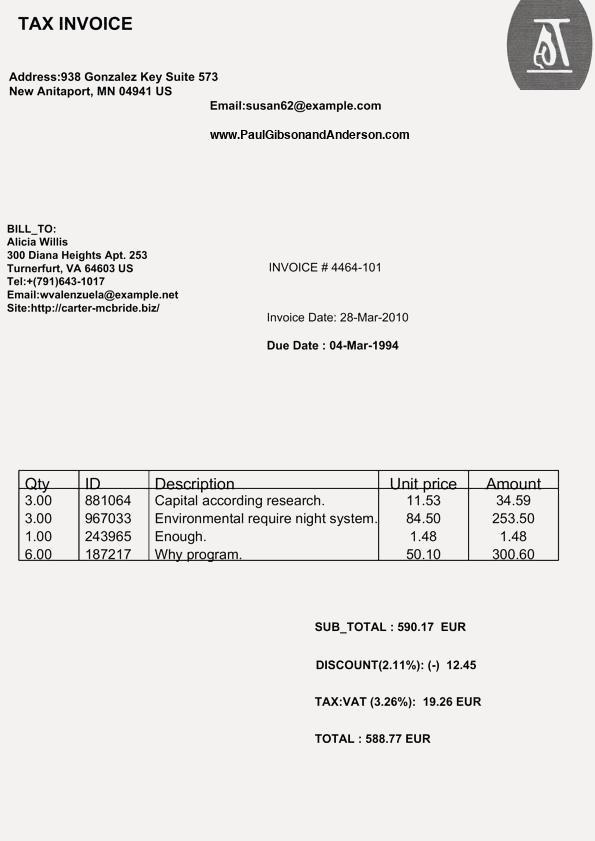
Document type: Invoice